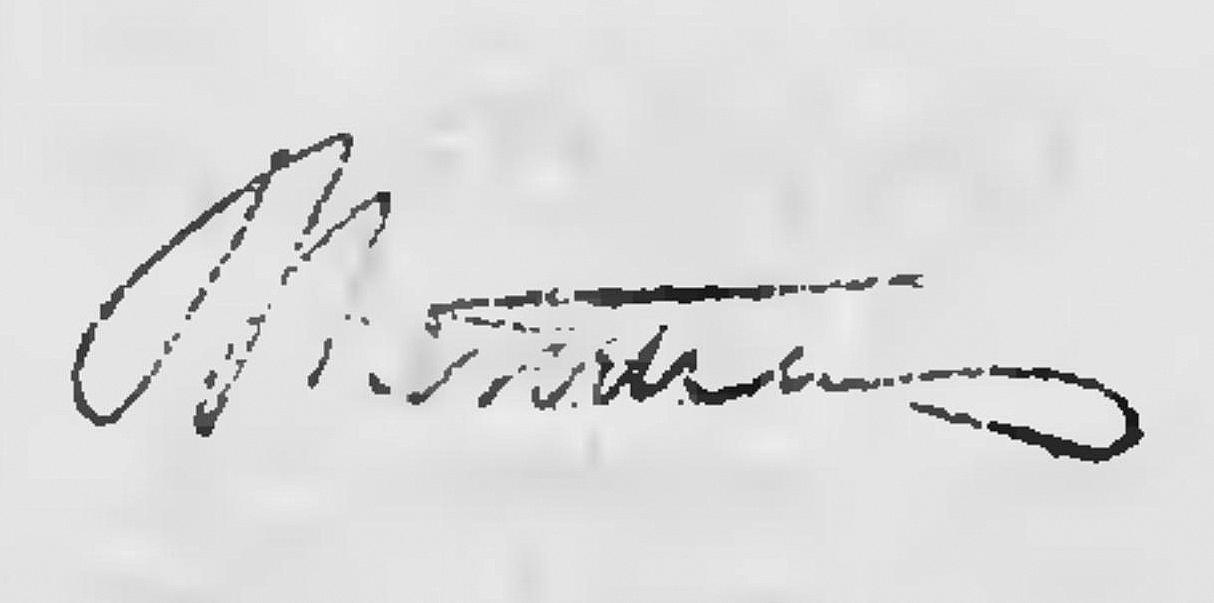
Signature of: bronisław hełczyński